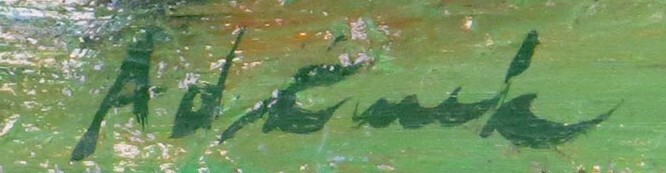
Signature of: miroslav adámek